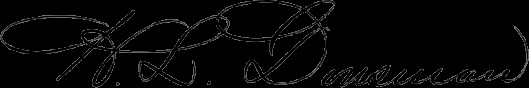
Signature of: h louis dousman